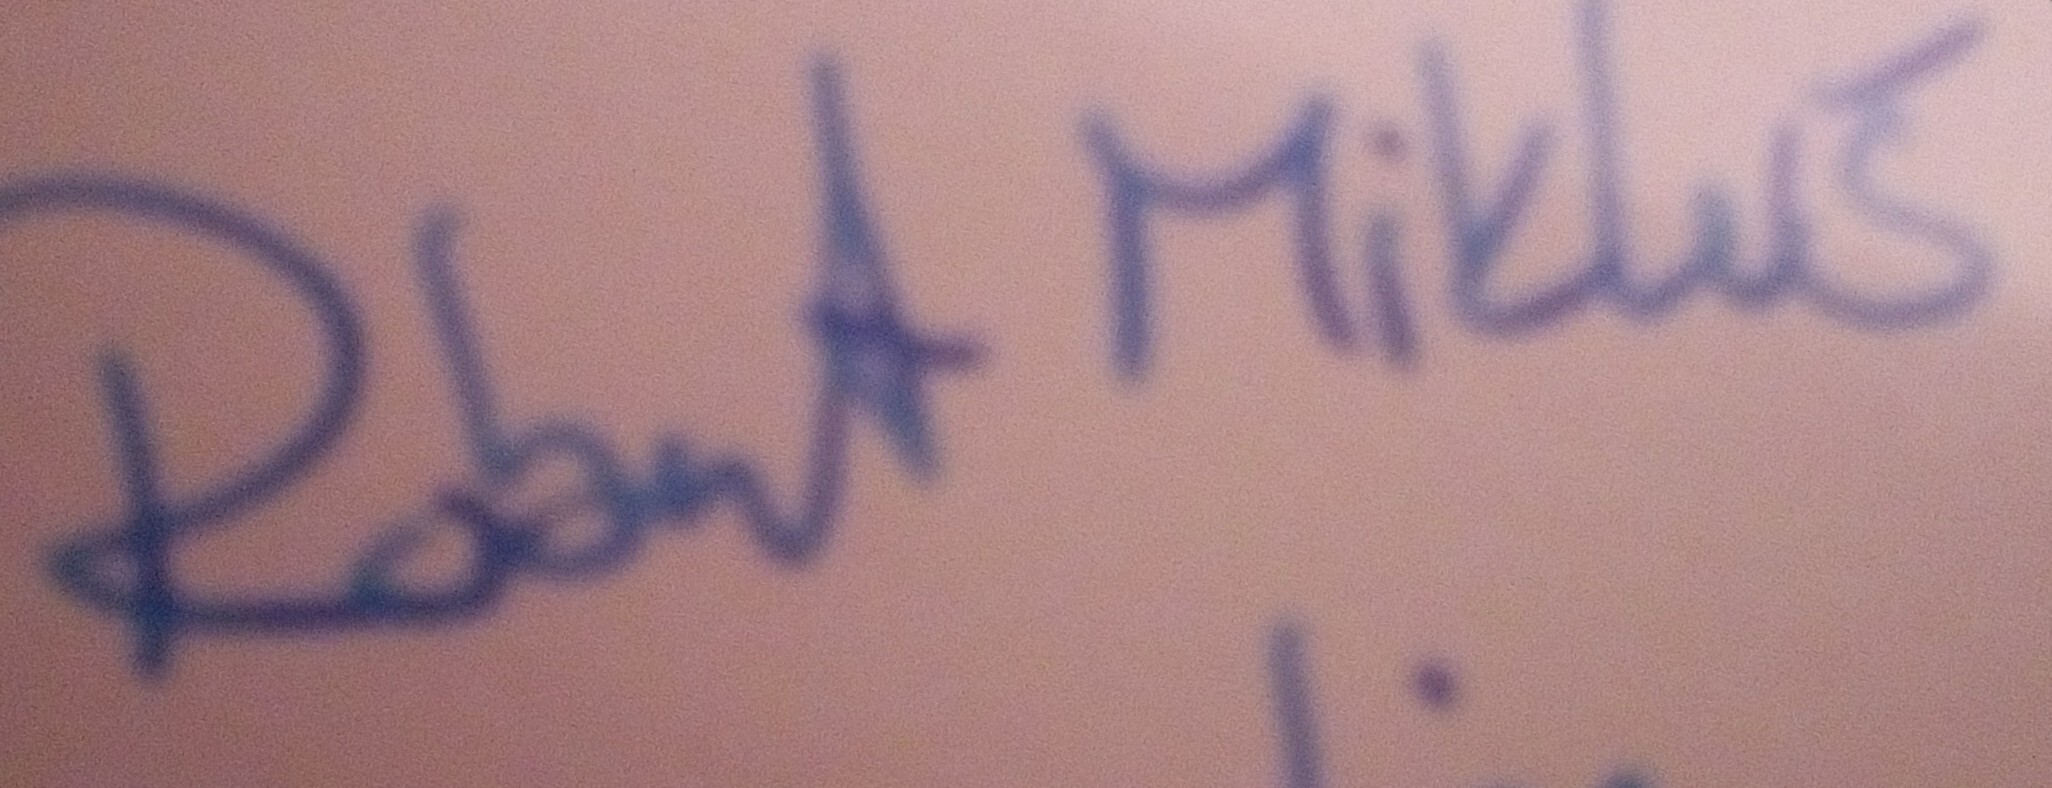
Signature of: robert mikluš